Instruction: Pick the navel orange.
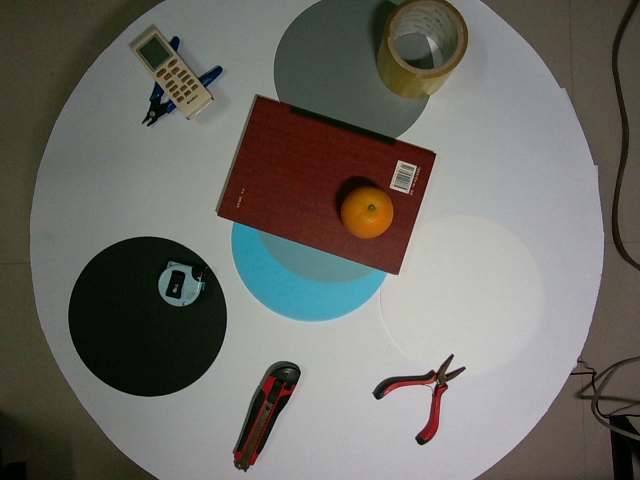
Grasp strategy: vertical